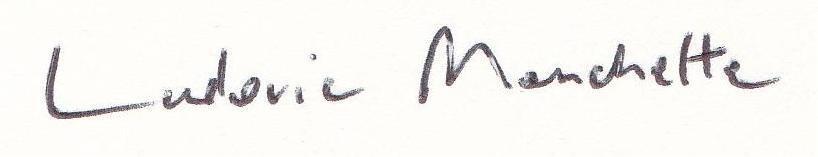
Signature of: ludovic manchette